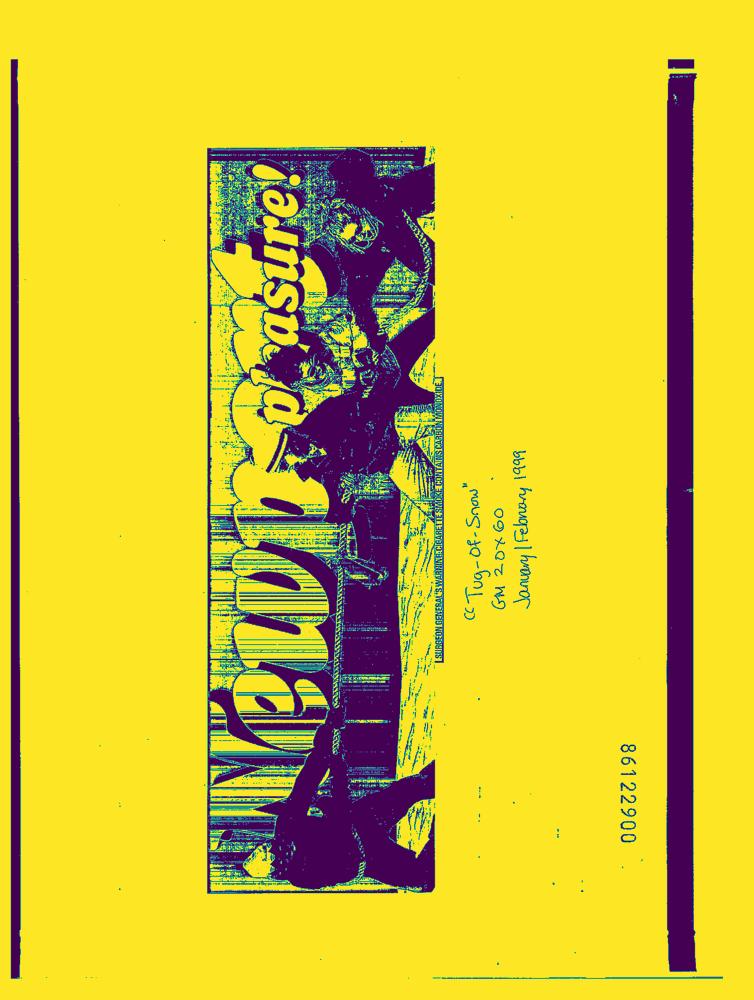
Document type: AD